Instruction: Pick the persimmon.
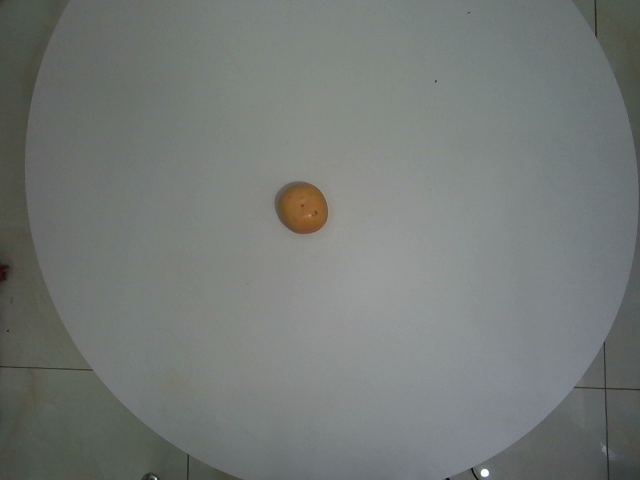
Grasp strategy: vertical